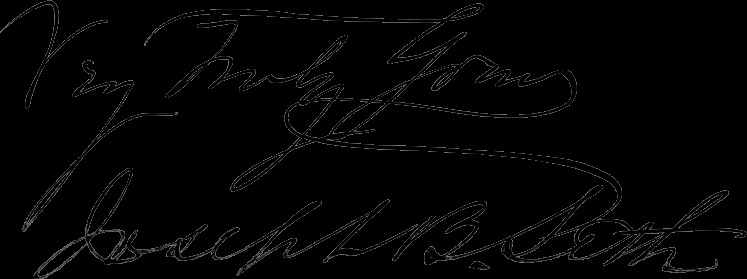
Signature of: joseph b seth